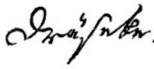
Signature of: johann heinrich bernhard dräseke